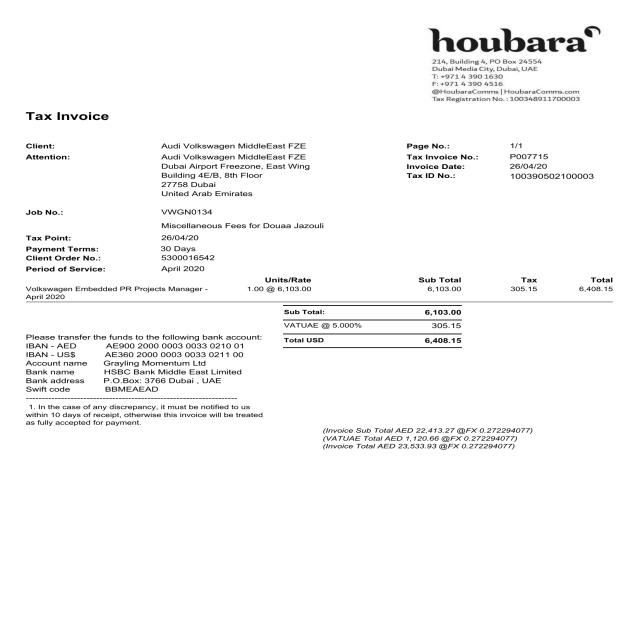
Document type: Invoice